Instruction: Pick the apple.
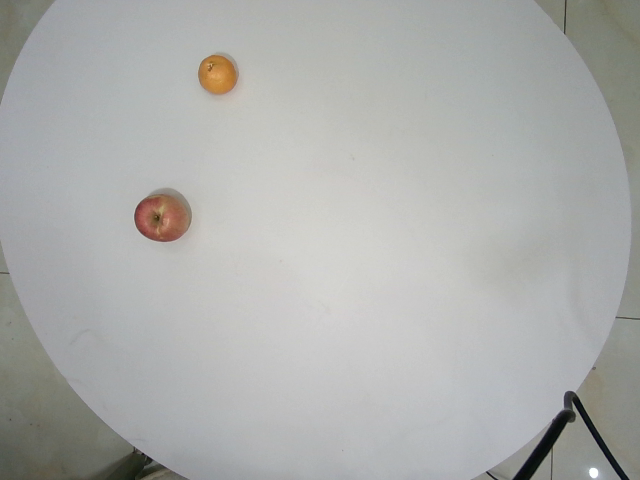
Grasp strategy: vertical